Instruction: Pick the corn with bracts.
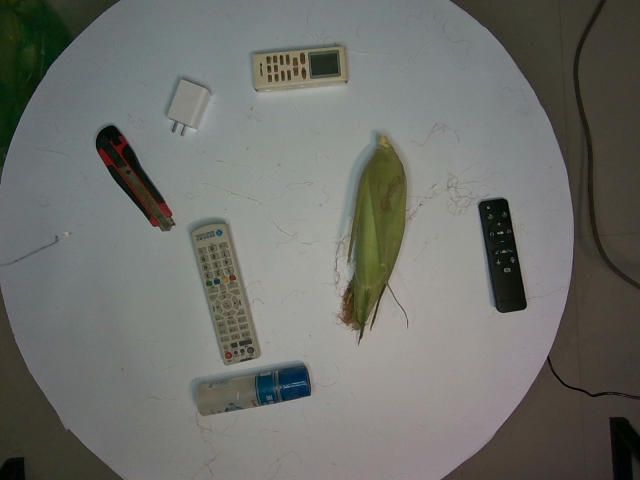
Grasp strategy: vertical